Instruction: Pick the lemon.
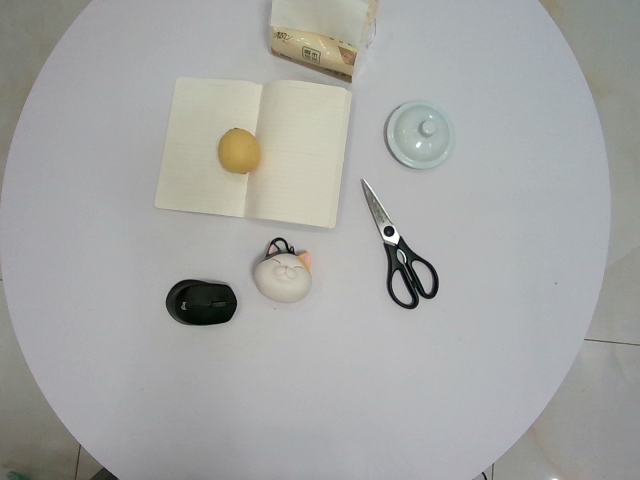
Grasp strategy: vertical